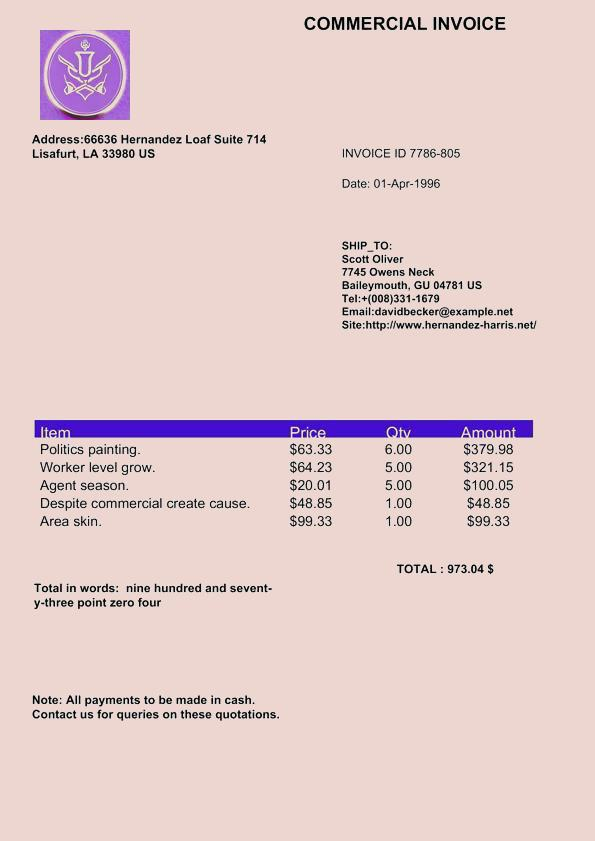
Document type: Invoice